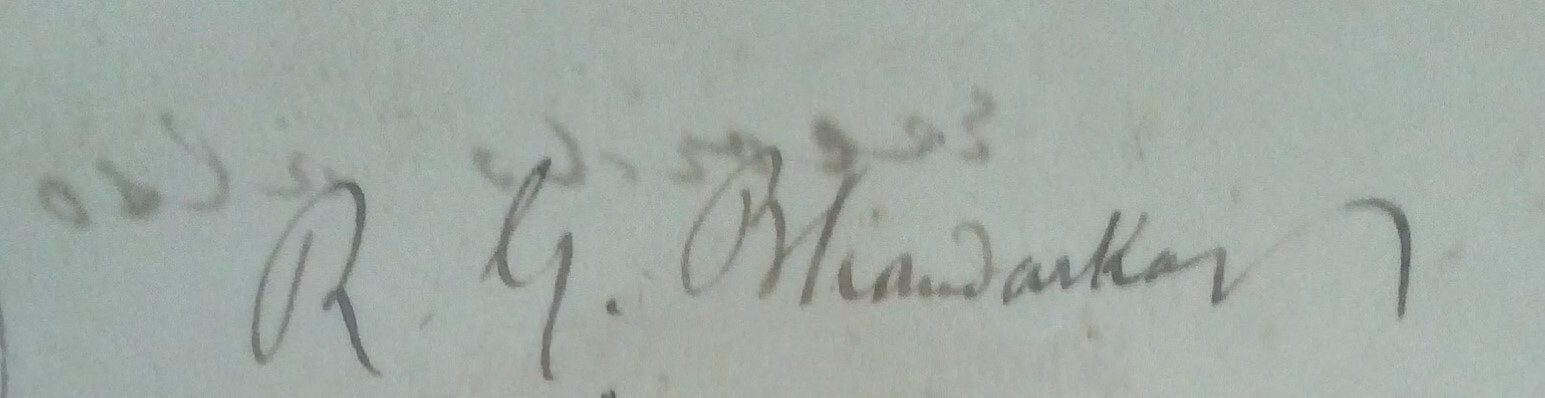
Signature of: ramakrishna gopal bhandarkar